Question: What jurisdiction, city, or county is the document associated with?
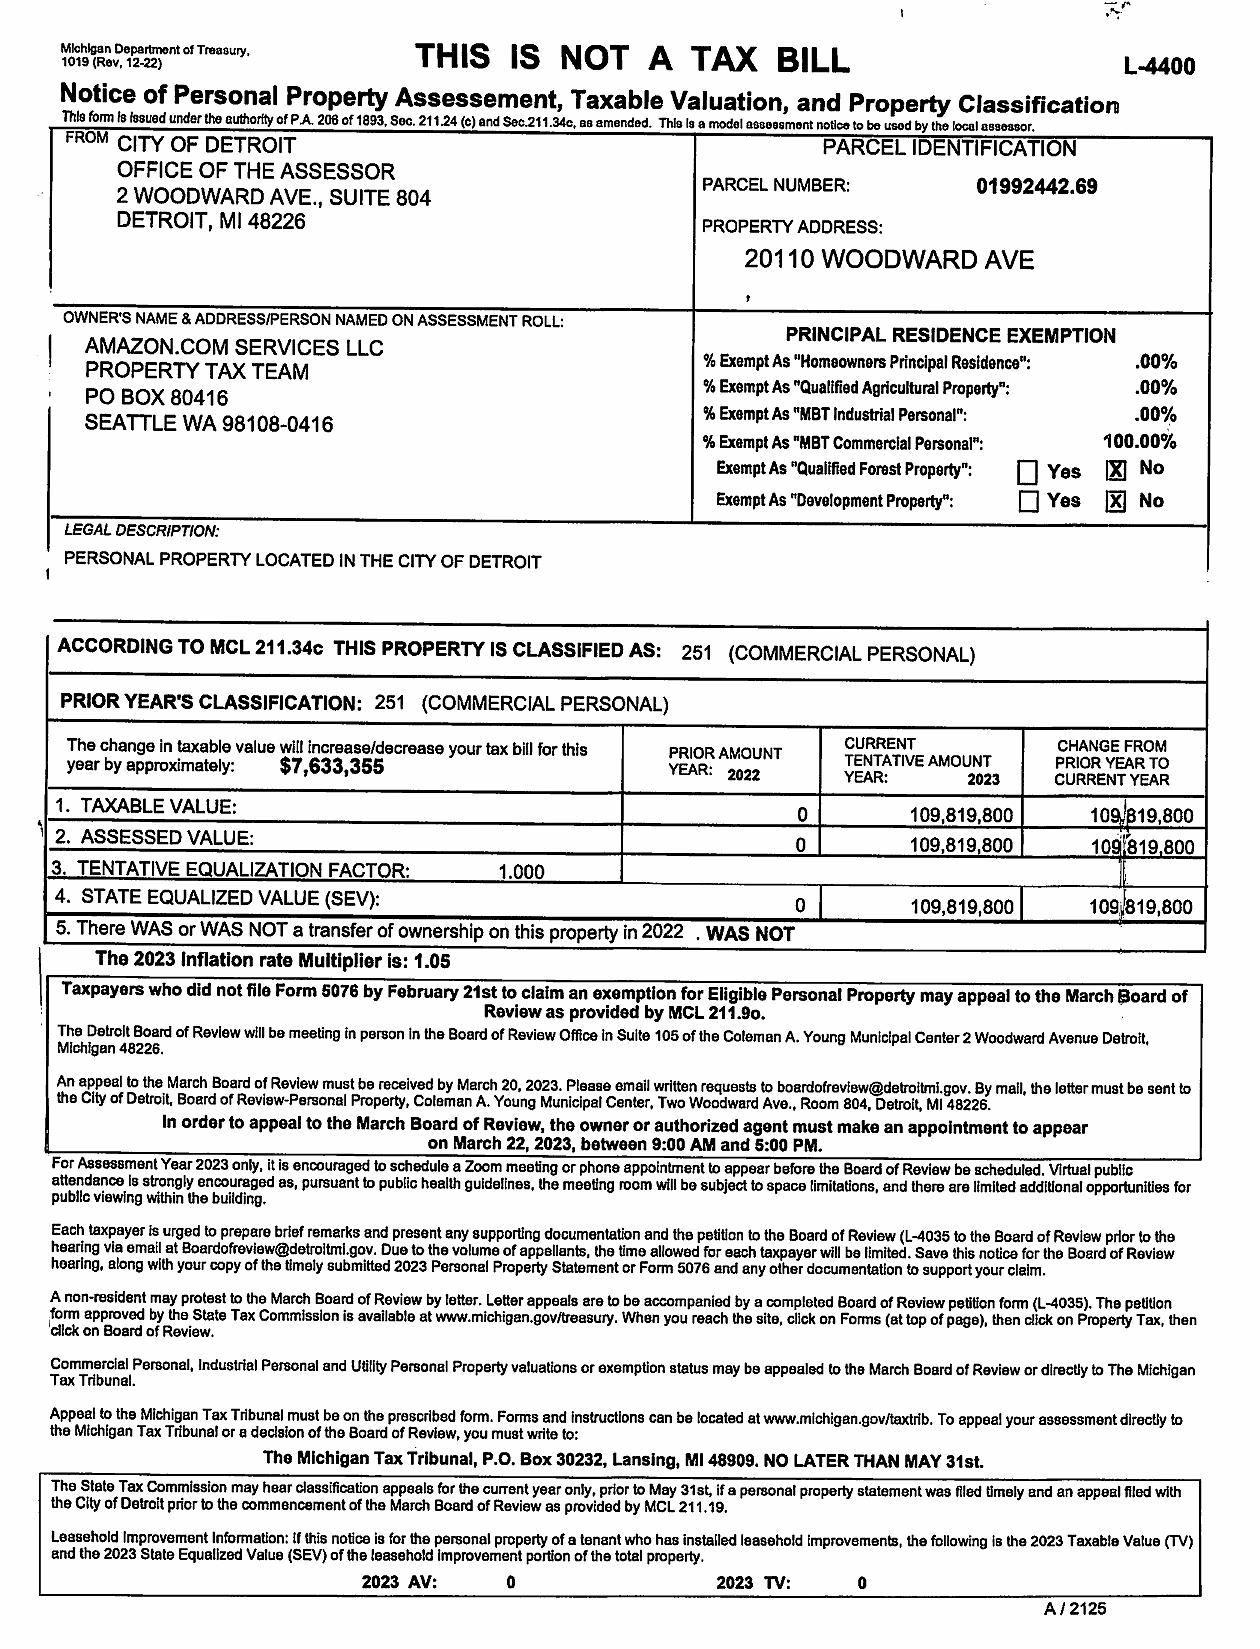
Answer: "City of Detroit"